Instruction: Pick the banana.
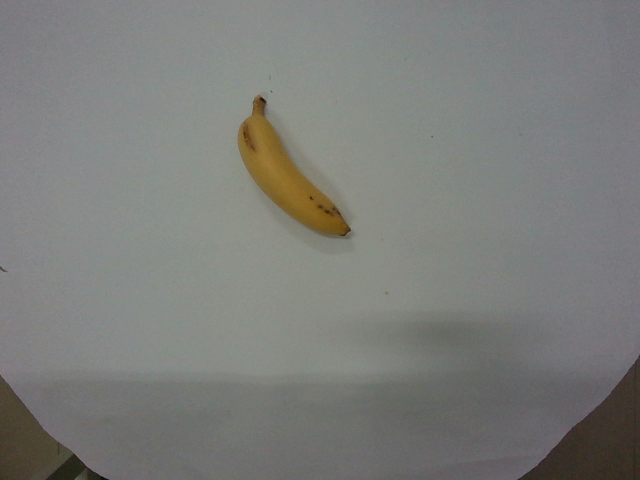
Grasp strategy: vertical